Question: What jurisdiction, city, or county is the document associated with?
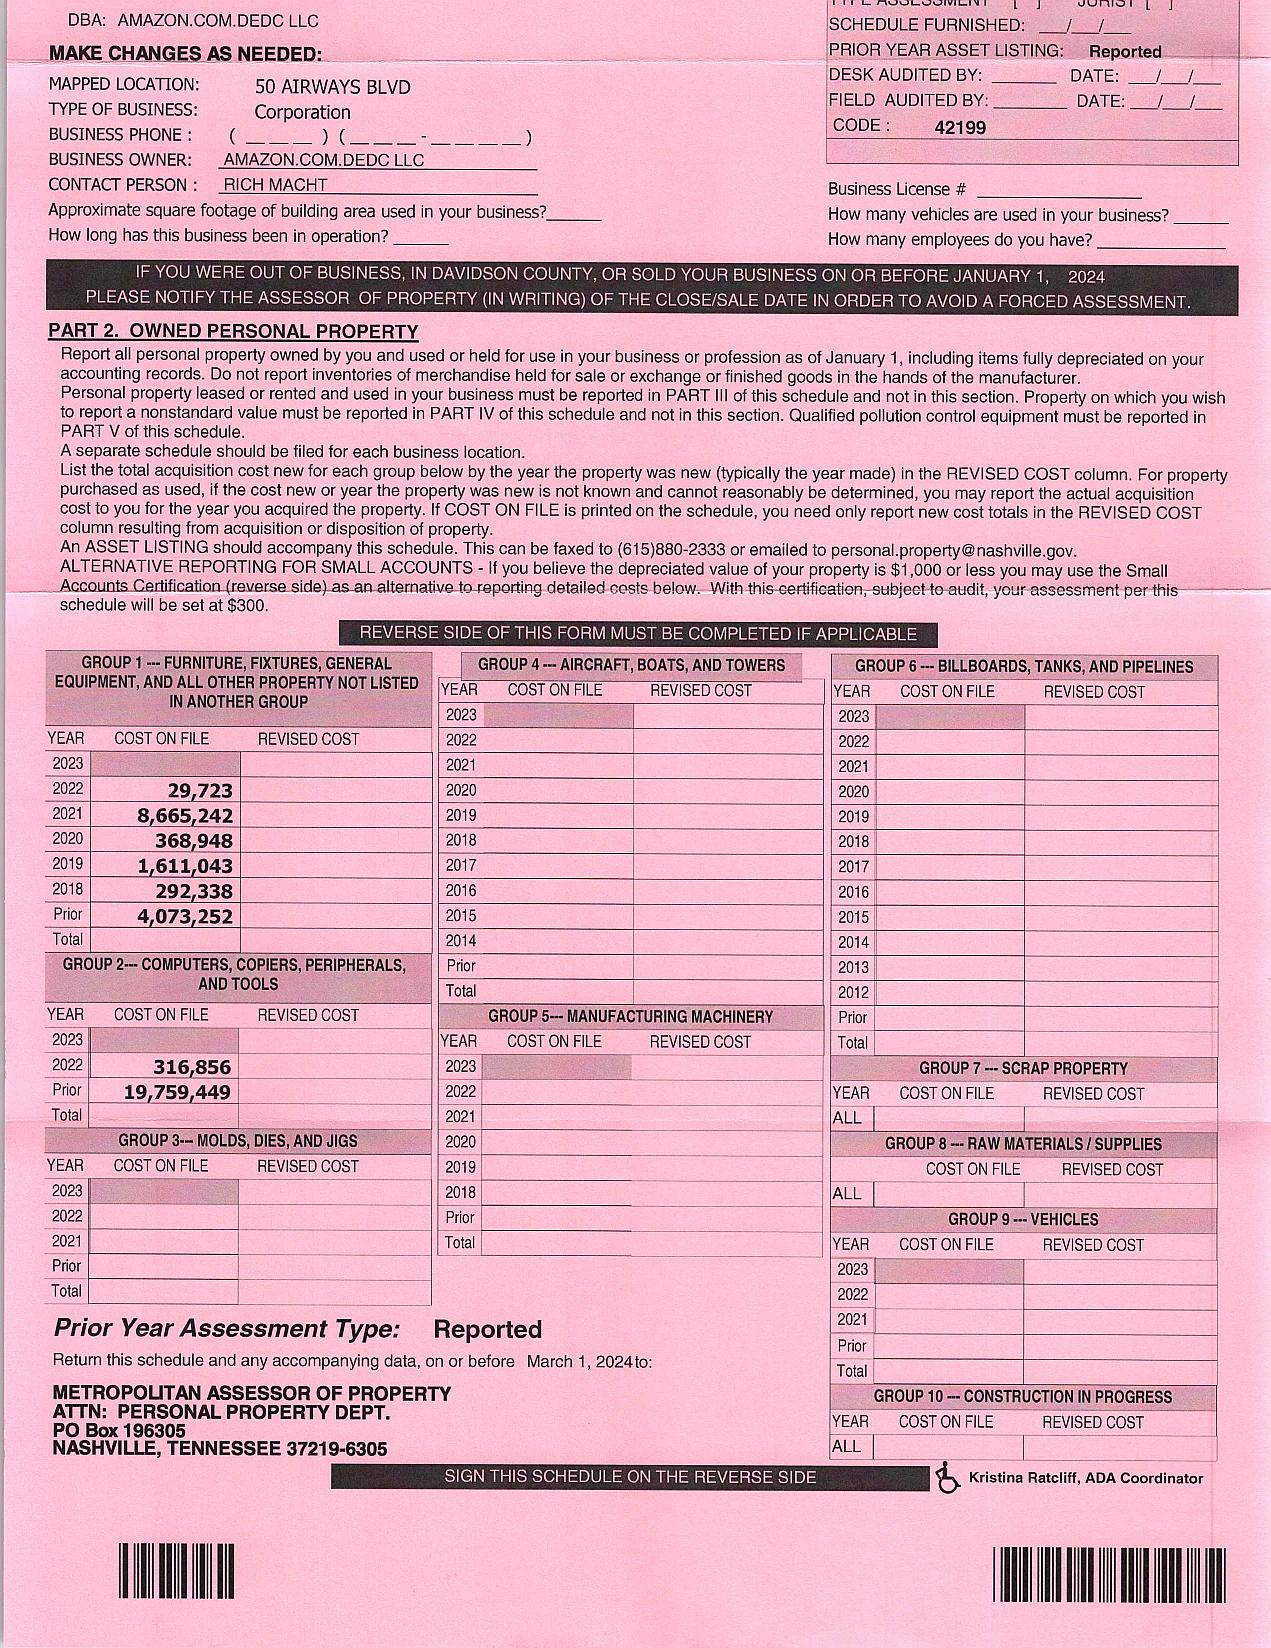
Answer: "Davidson County"